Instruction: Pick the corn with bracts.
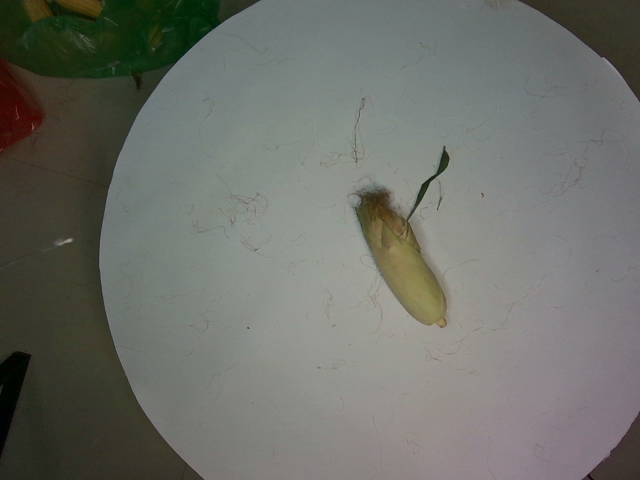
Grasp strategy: vertical